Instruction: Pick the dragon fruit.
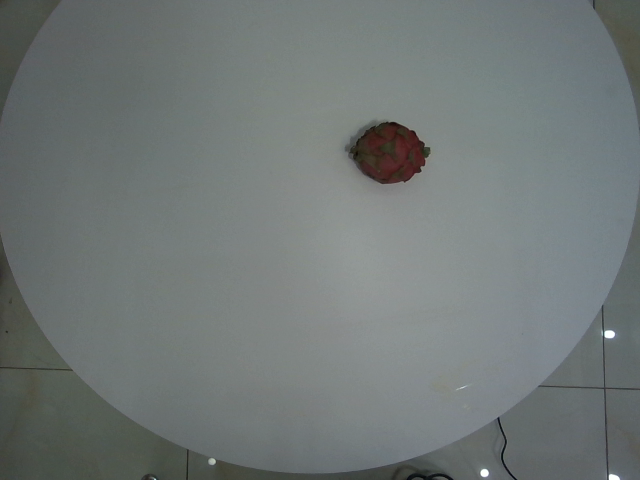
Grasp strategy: vertical